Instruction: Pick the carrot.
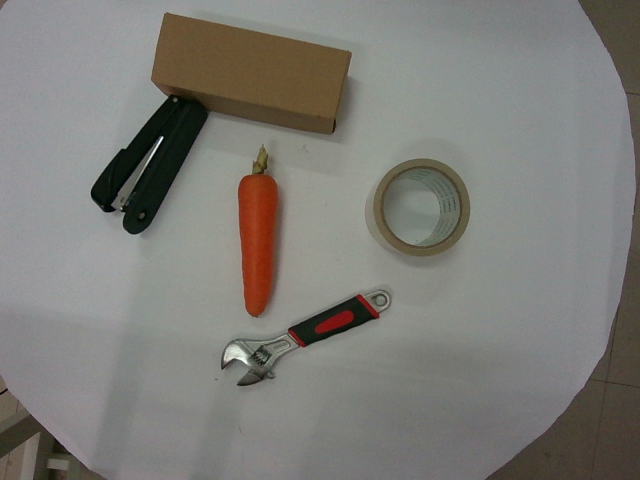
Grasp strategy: vertical